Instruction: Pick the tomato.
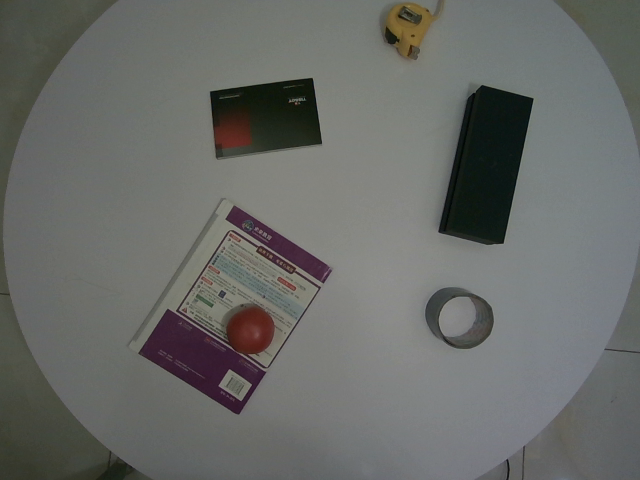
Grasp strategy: vertical